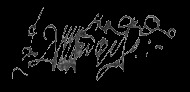
Signature of: q25535324